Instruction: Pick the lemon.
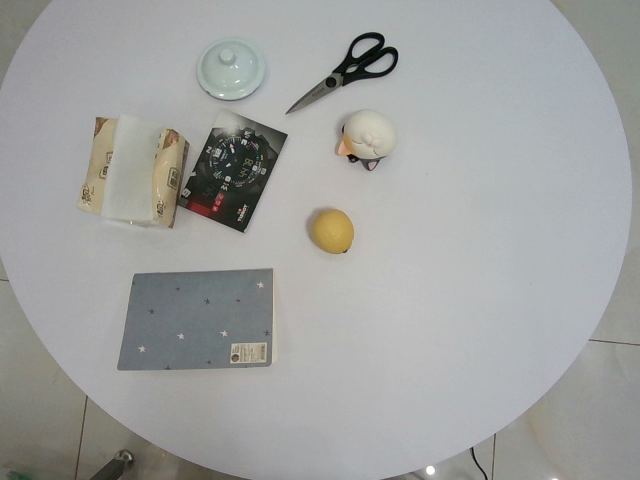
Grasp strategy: vertical